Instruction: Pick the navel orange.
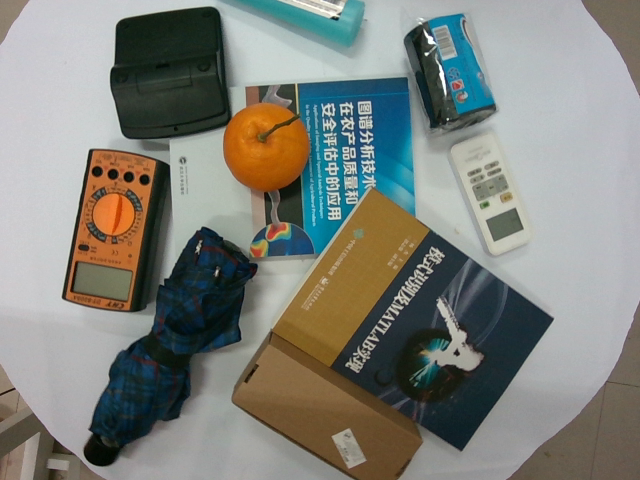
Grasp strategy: vertical